Question: What could the diagnosis suggest?
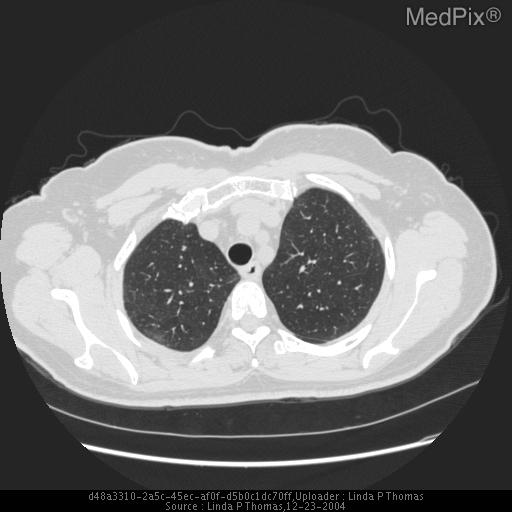
Answer: The possible diagnosis includes Interstitial pneumonitis to include nonspecific interstitial pneumonitis.
pneumocytis carinii pneumonia
non tuberculous mycobacterial infection
pulmonary alveolar proteinosis.